Question: Which state is mentioned in the document?
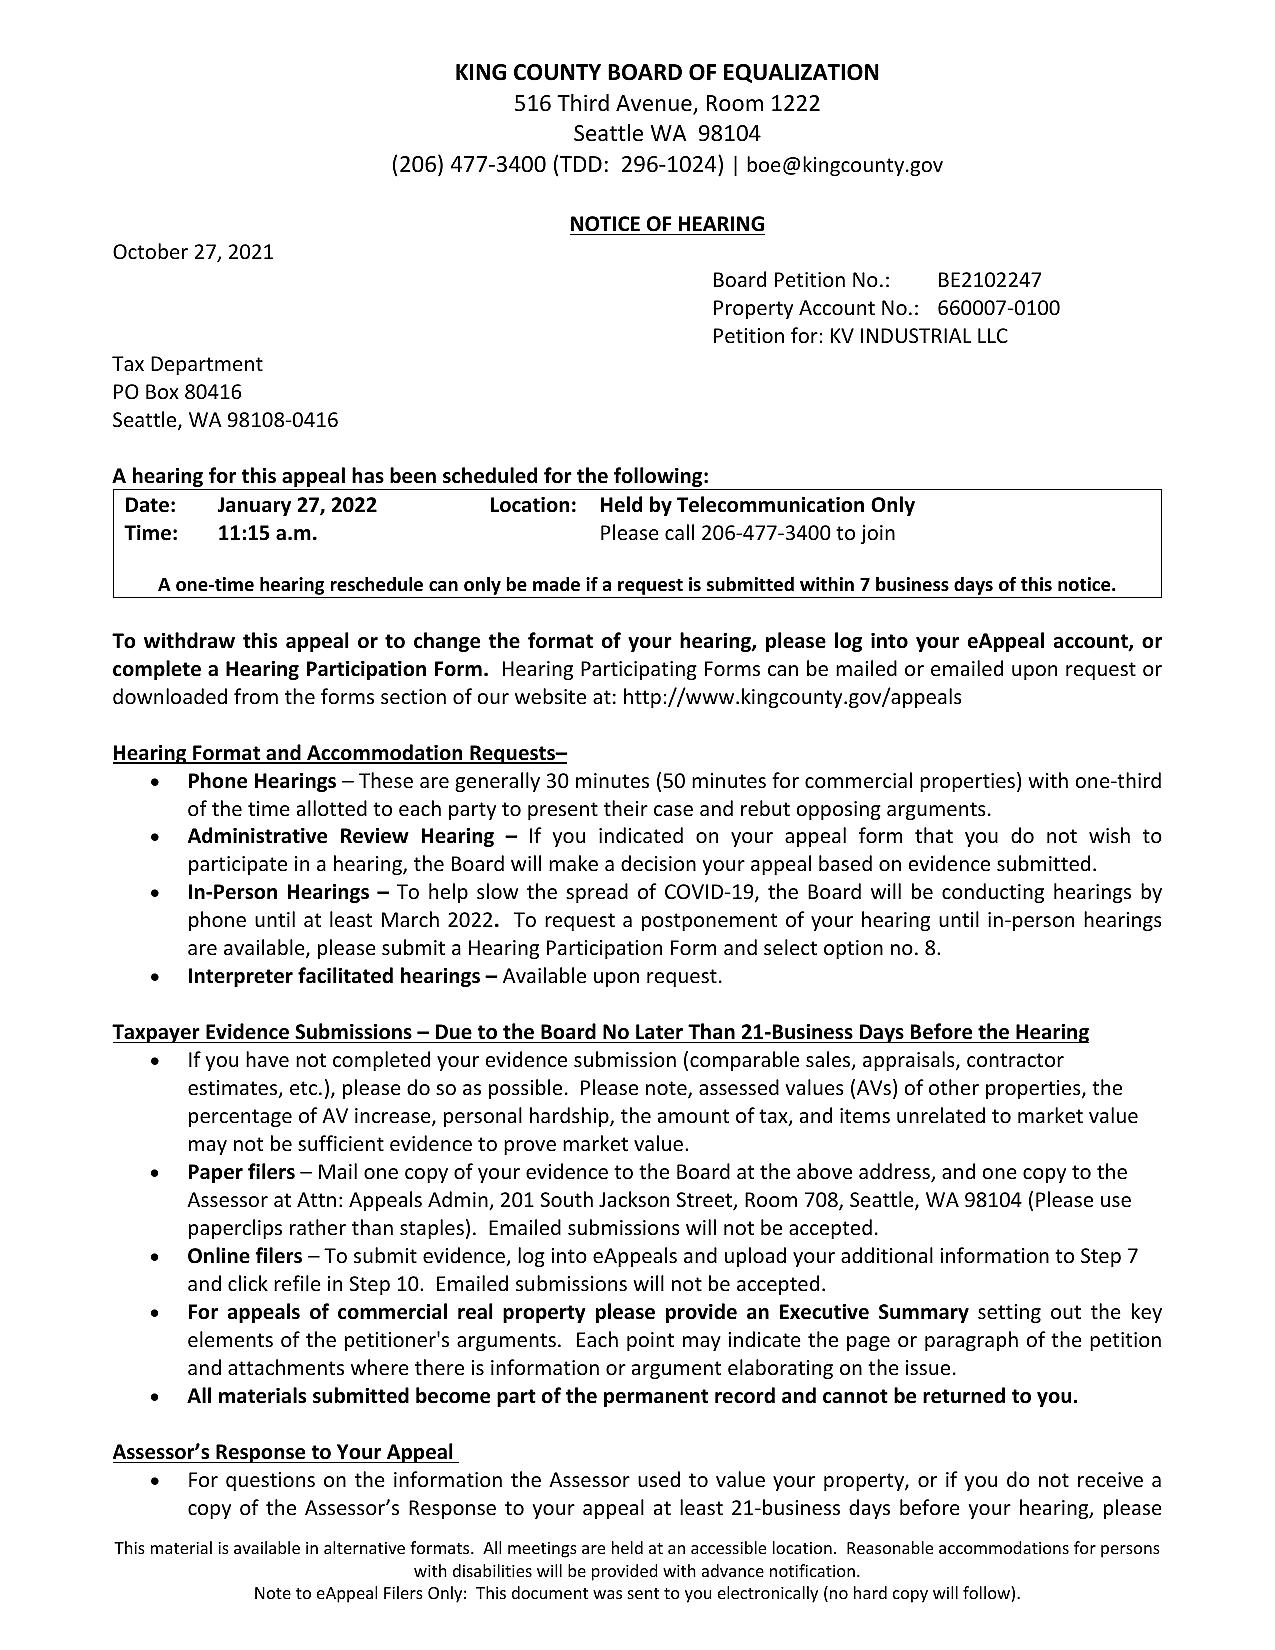
Answer: "WA"